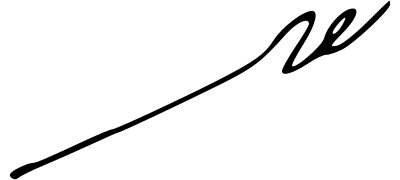
Signature of: nṣrī ḥdād